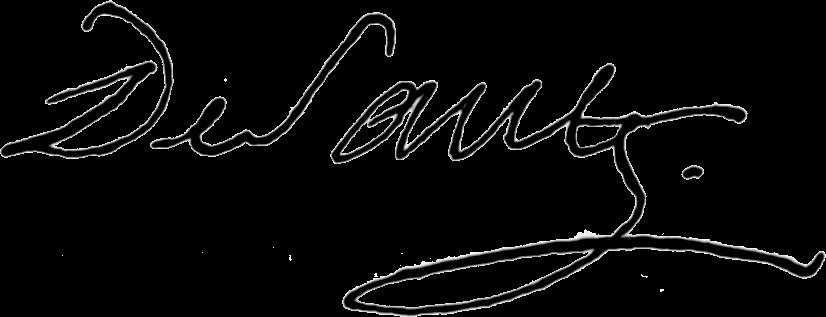
Signature of: pierre joseph desault